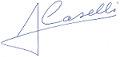
Signature of: antonio caselli